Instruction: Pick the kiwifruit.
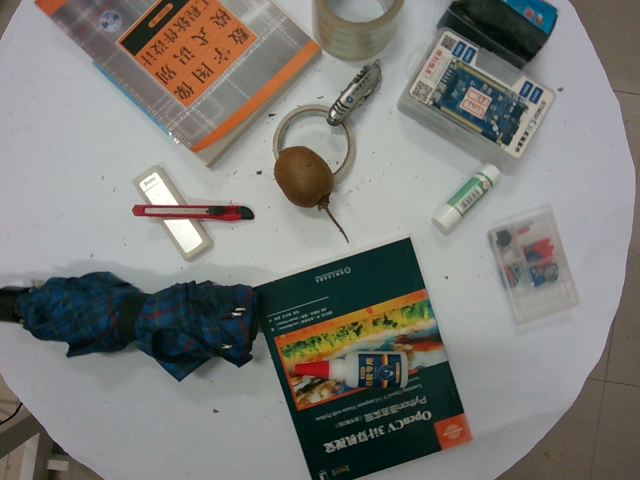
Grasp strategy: vertical